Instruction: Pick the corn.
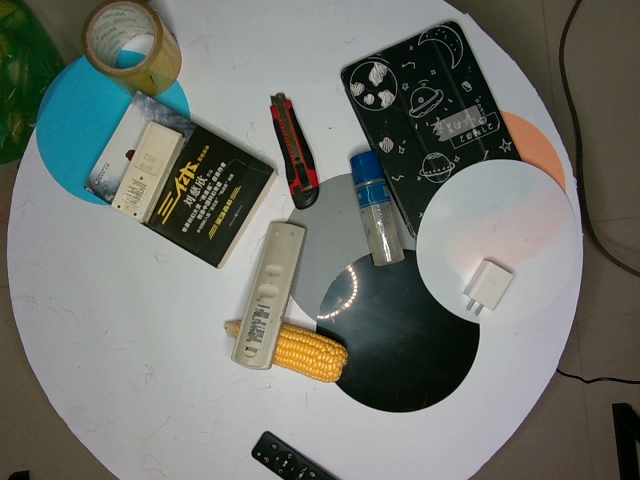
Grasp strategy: vertical